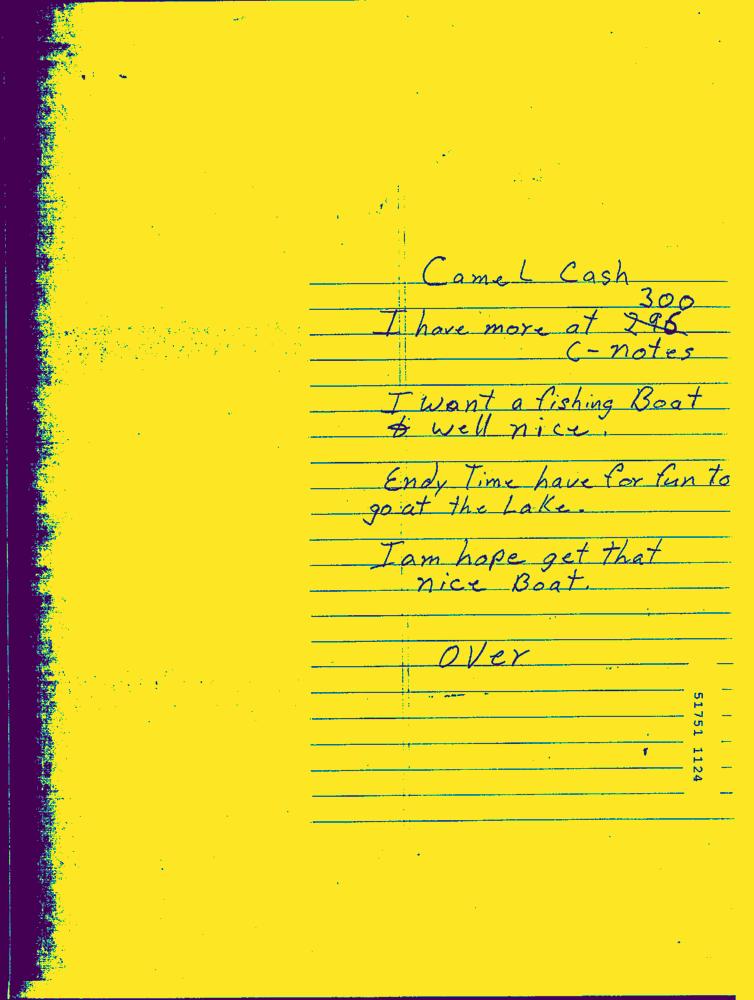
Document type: Hand-Written